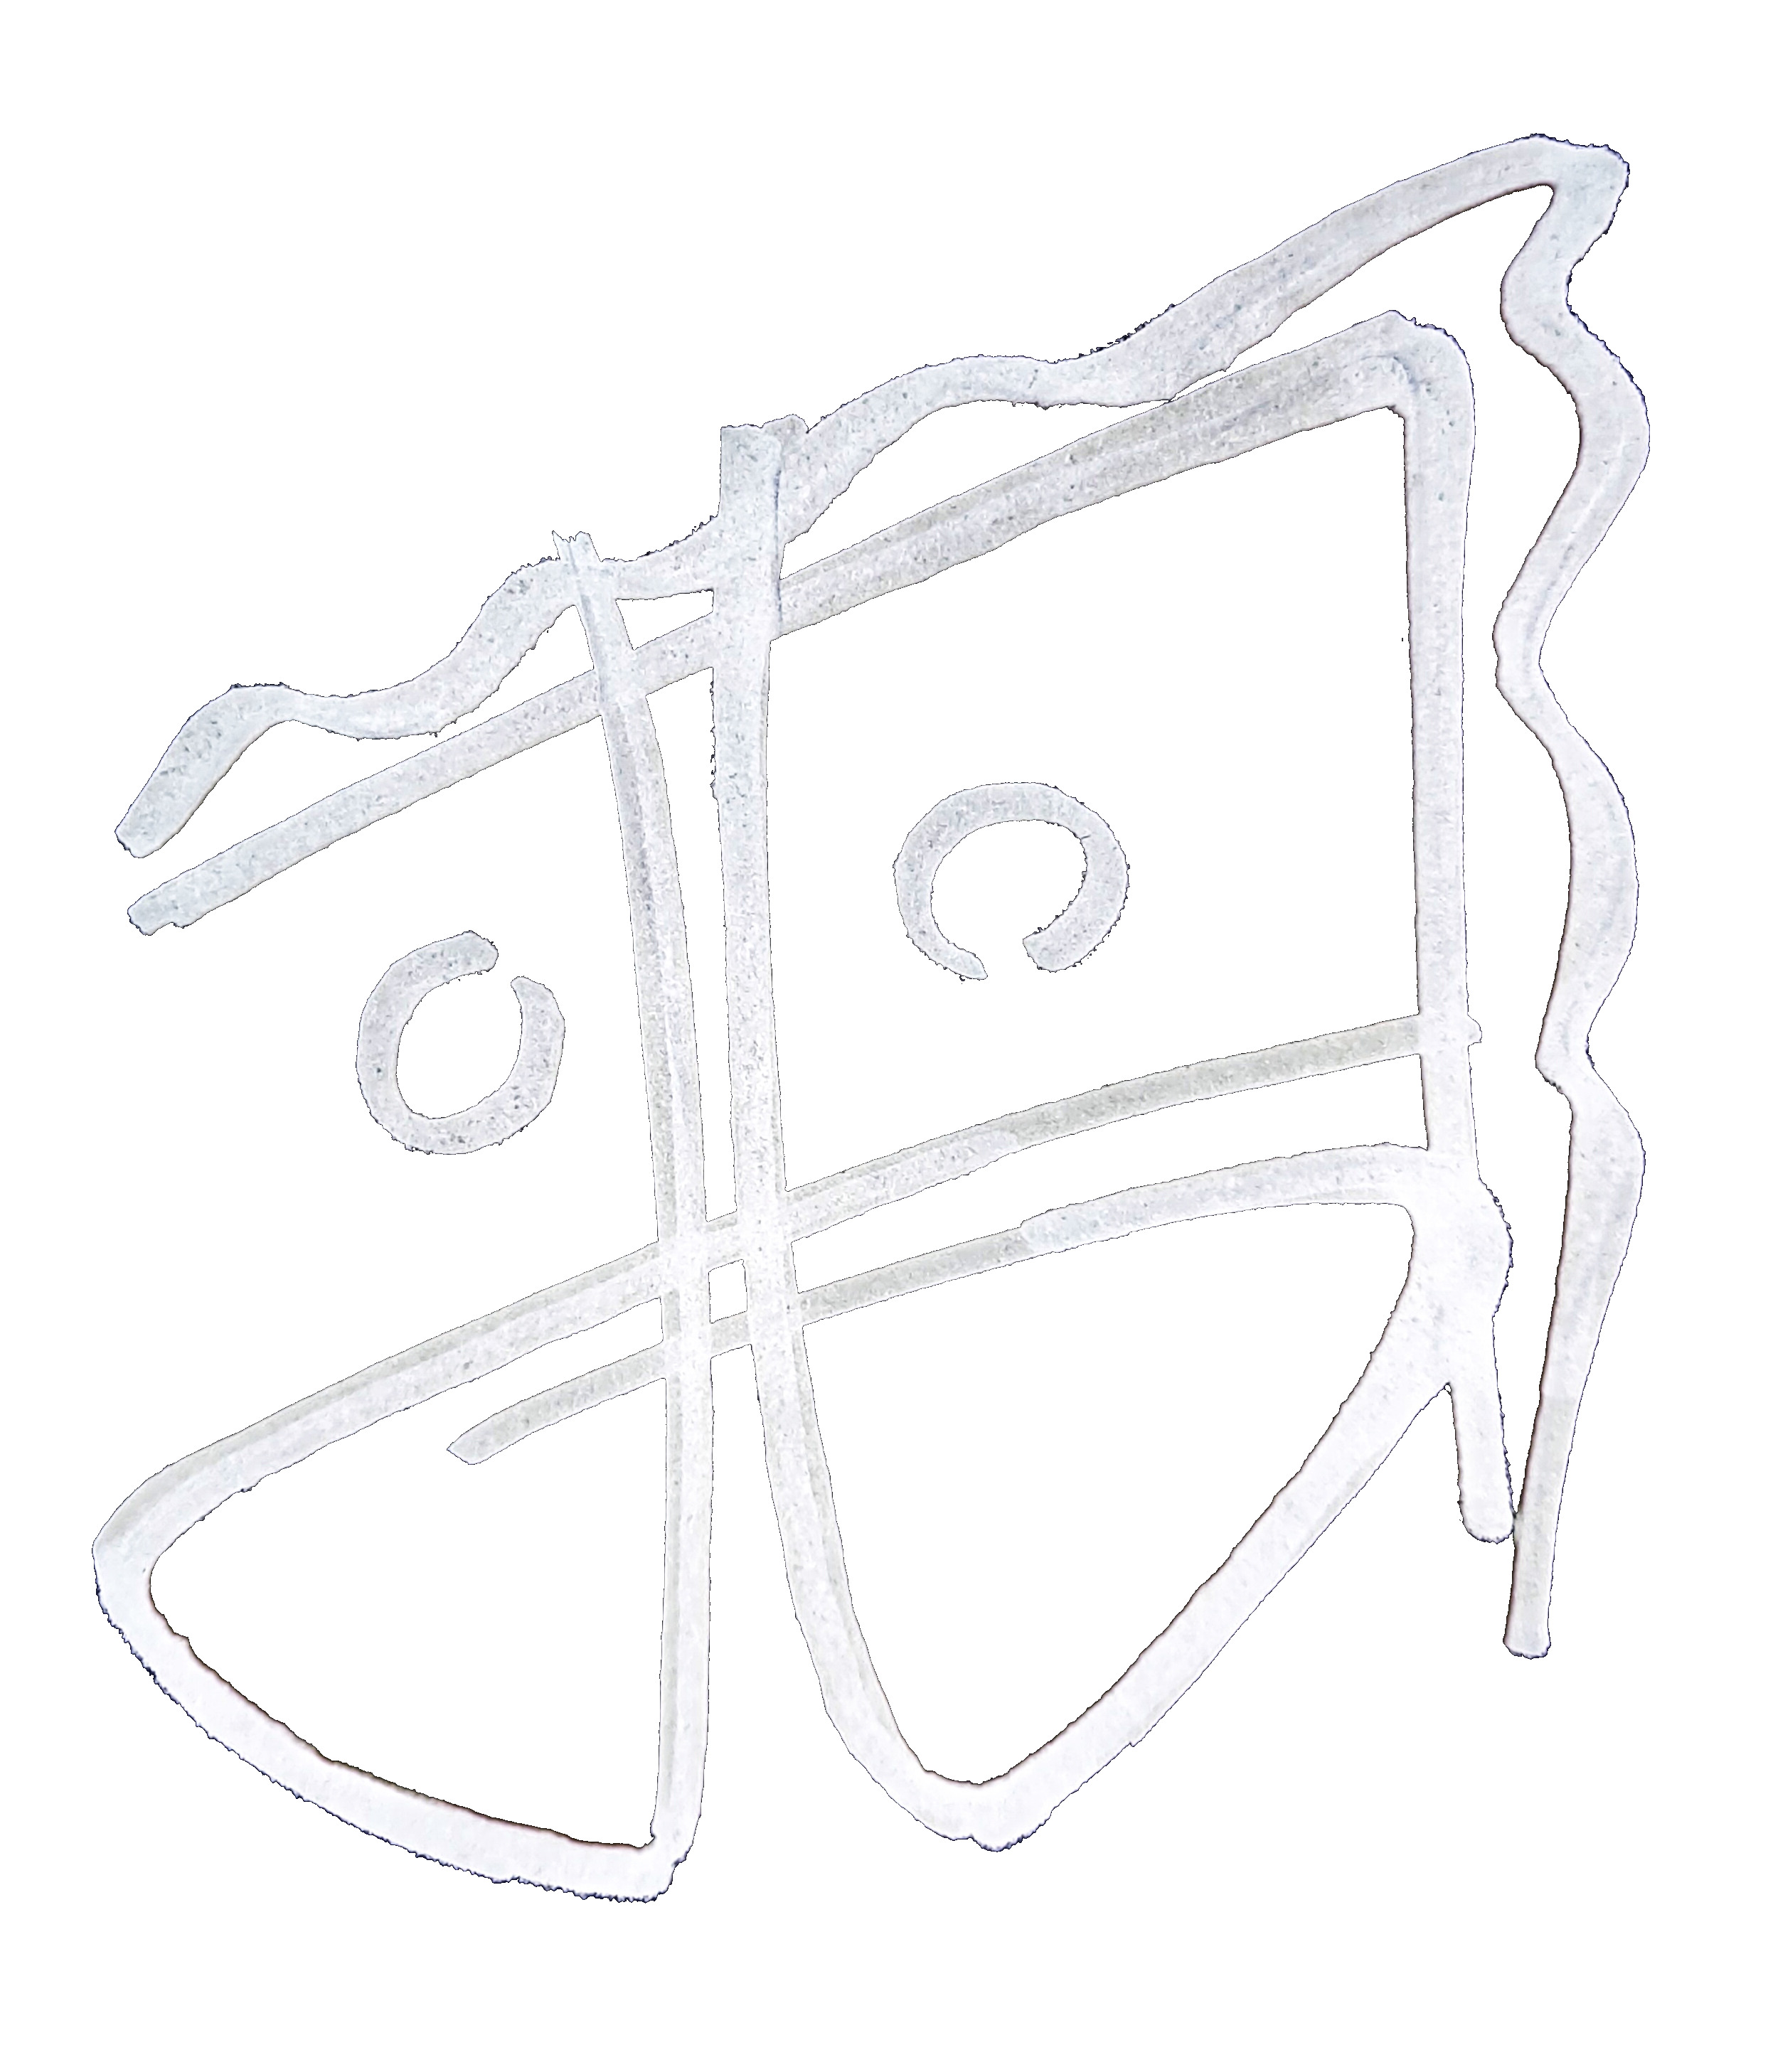
Signature of: juan garaizabal